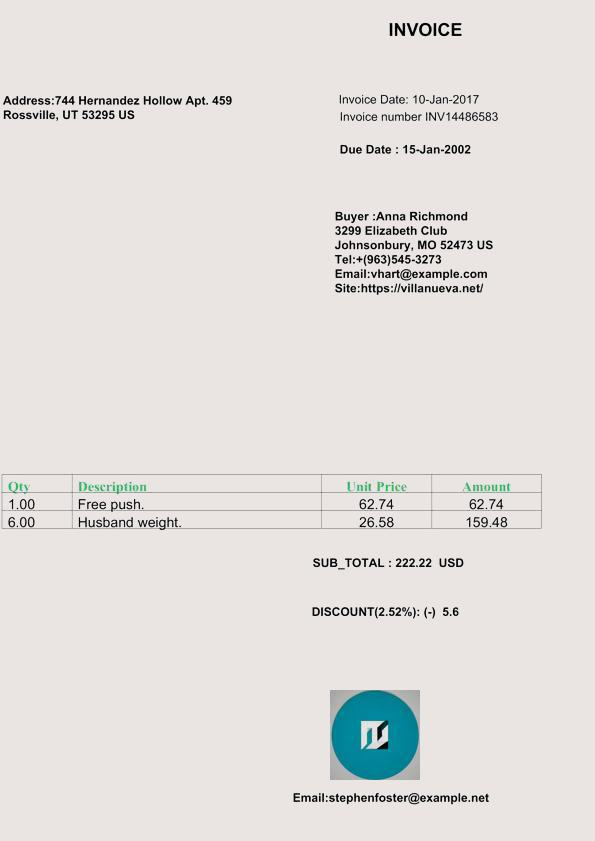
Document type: Invoice